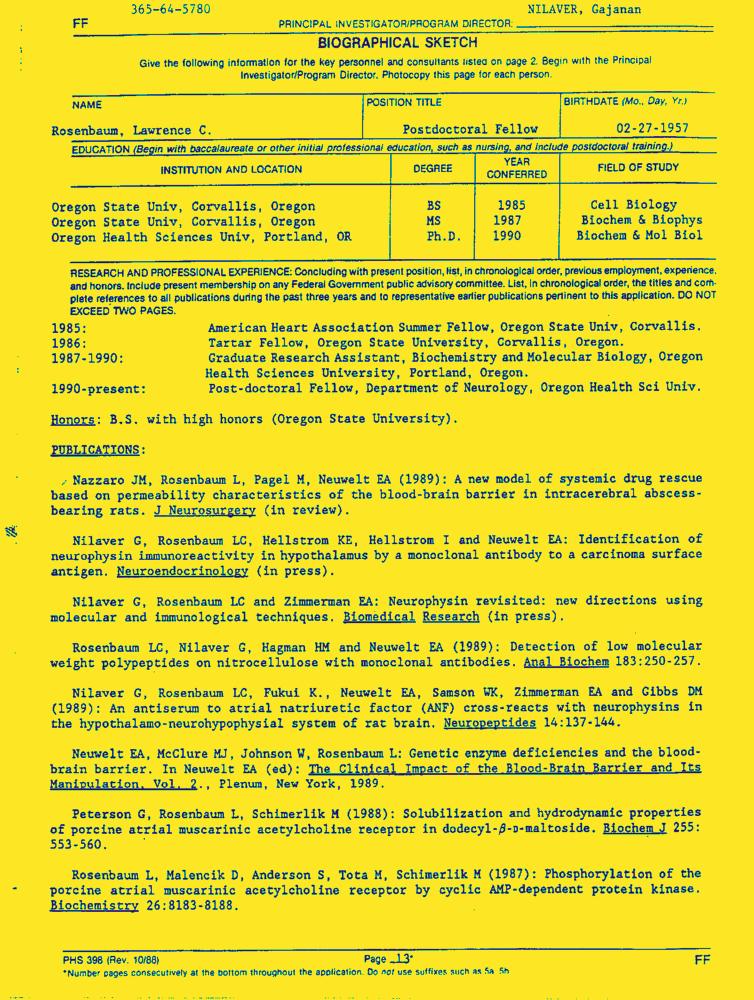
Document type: Resume-Doc